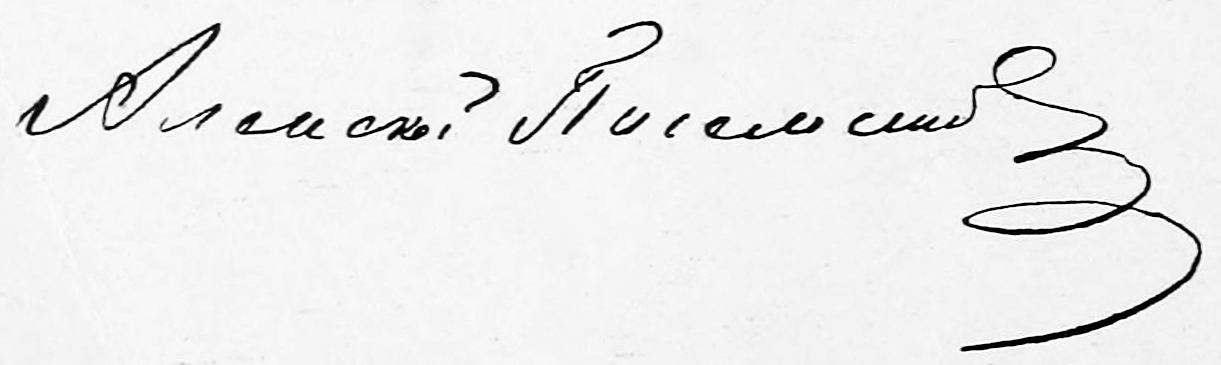
Signature of: aleksey pisemsky